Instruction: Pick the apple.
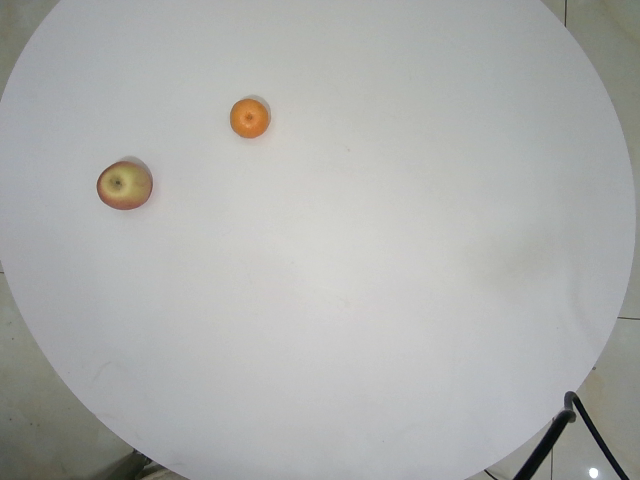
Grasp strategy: vertical